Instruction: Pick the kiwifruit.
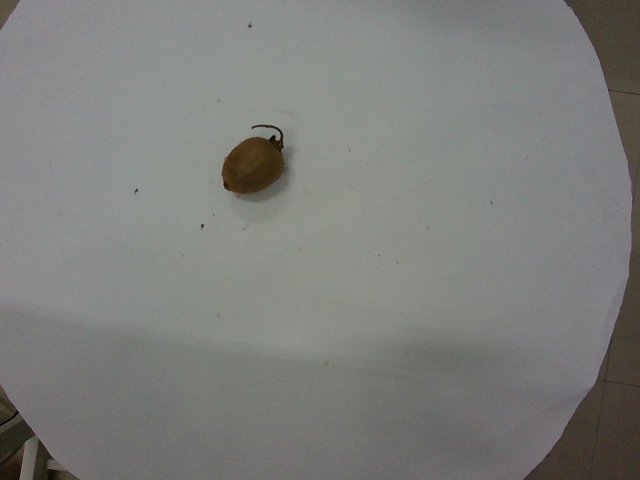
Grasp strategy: vertical